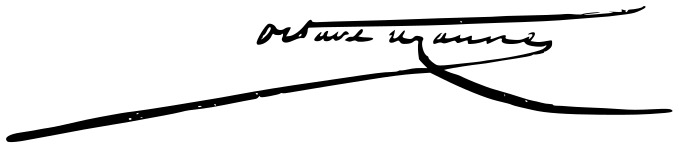
Signature of: octave uzanne